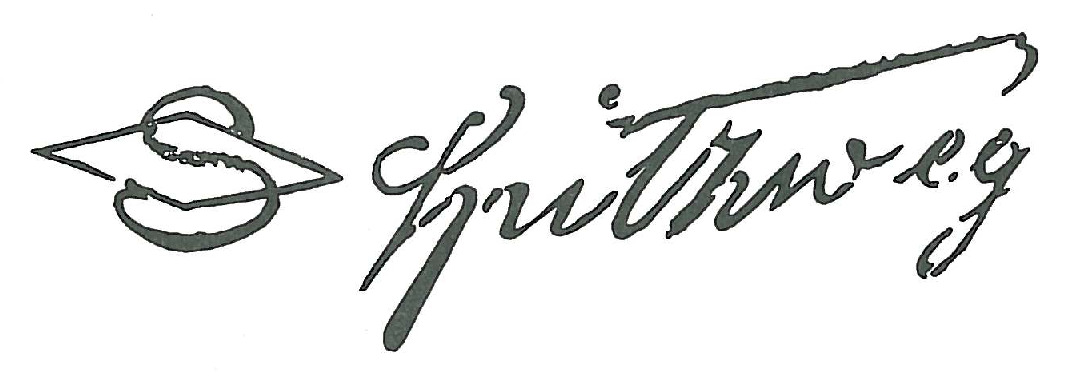
Signature of: carl spitzweg